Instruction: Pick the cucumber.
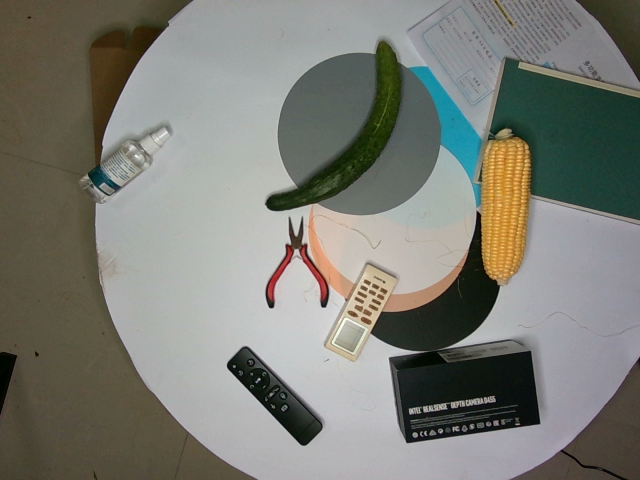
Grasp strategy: vertical